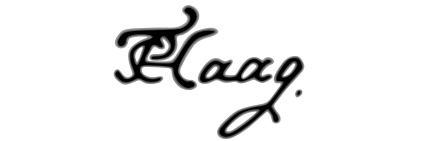
Signature of: tethart philipp christian haag